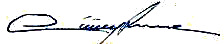
Signature of: cüneyt arkin